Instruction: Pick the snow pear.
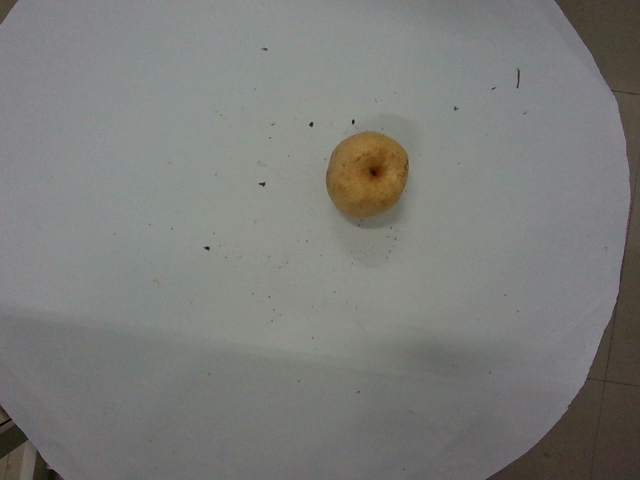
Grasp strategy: vertical